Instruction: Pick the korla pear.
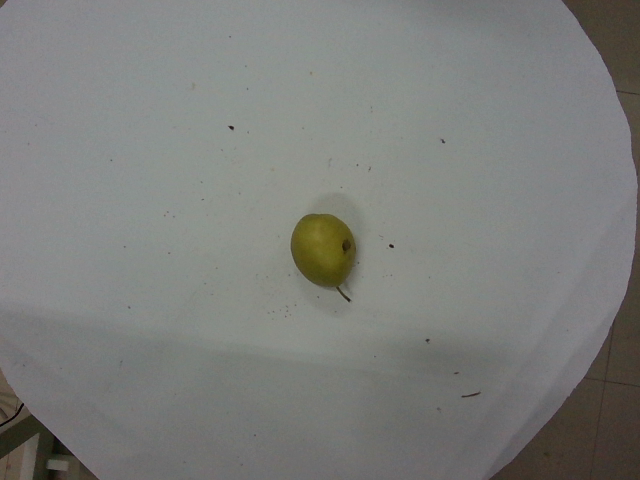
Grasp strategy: vertical